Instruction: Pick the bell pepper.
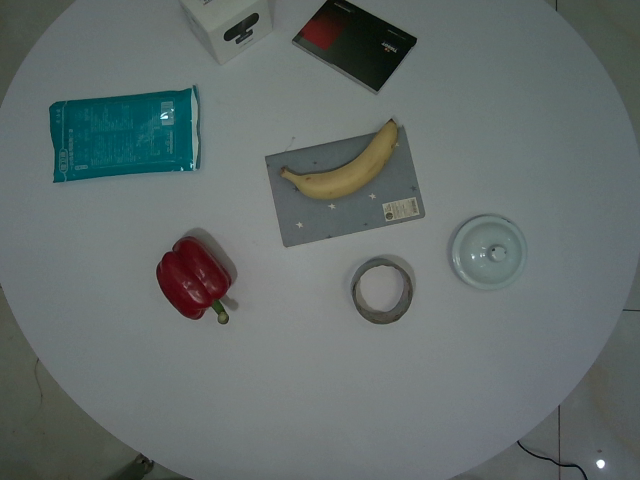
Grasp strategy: vertical